Question: What was observed in the imaging?
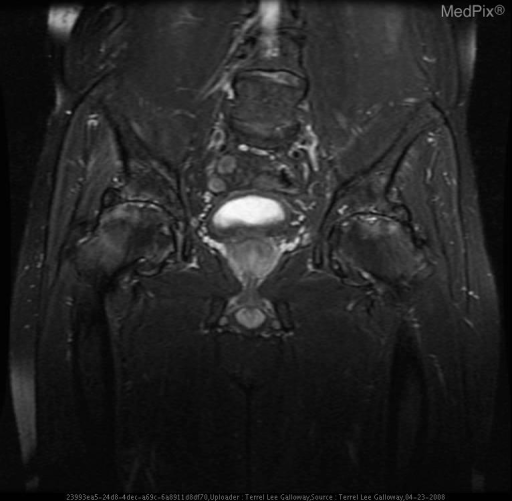
Answer: The imaging shows Frontal and frog leg films of both hip joints revealed extensive degenerative changes on the bilateral femoral heads and acetabula. Acetabula demonstrate sclerosis and associated osteophyte and subchondral cyst formation. The bilateral femoral heads demonstrate extensive osteoarthritic changes with sclerosis, cyst formation, bilateral ring osteophytes and some mild flattening of the femoral heads.

Coronal T1 and T2 MRI: T1 and T2 MRI revealed extensive degenerative changes on the bilateral femoral heads and acetabula. There is high signal intensity degenerative edema of the femoral heads on T2. Superior acetabula demonstrate low signal intensity on T1 and associated osteophyte and subchondral cyst formation. The bilateral femoral heads demonstrate extensive osteoarthritic changes with sclerosis, cyst formation, bilateral ring osteophytes and some mild flattening of the femoral heads. There are small areas of abnormal signal to suggest avascular necrosis. Coronal T2 MRI with fat saturation.